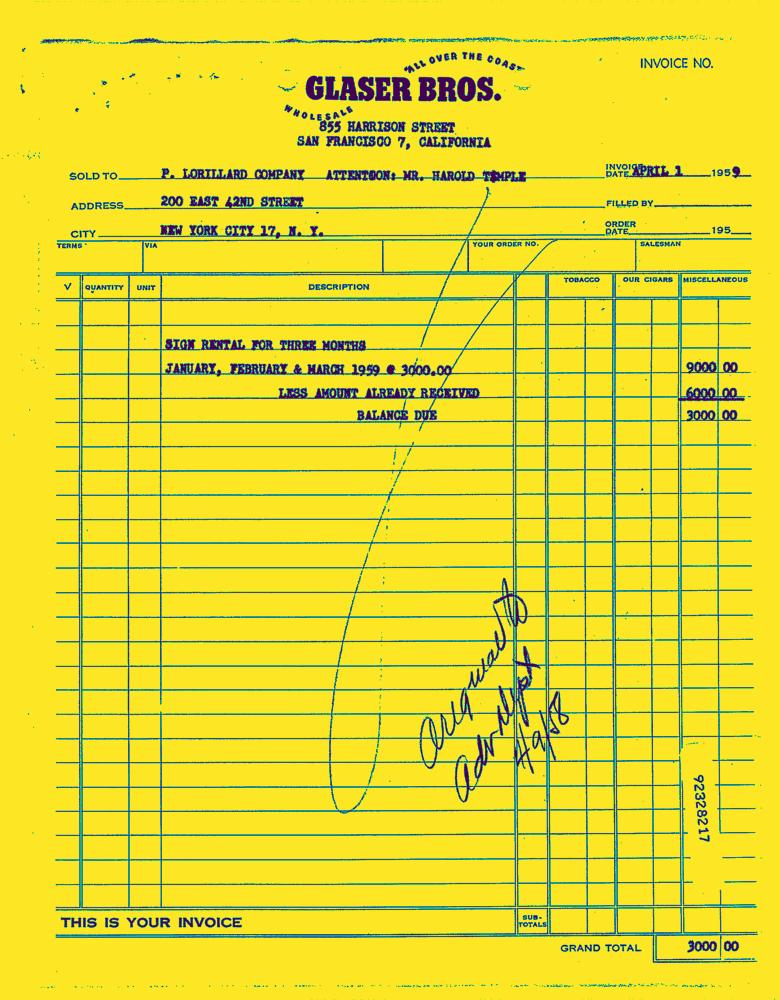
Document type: Invoice-Doc